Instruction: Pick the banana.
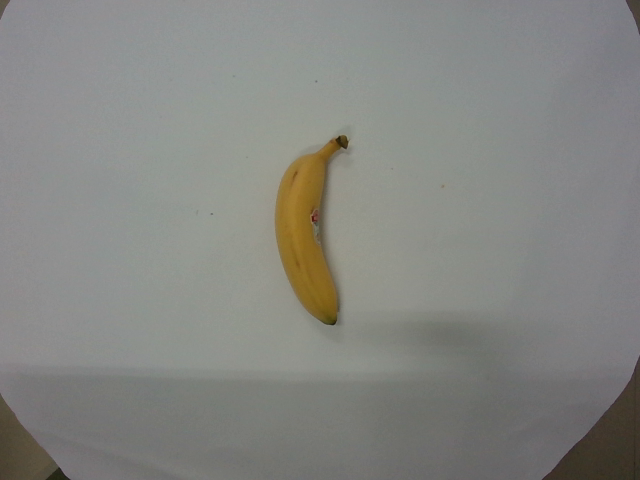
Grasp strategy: vertical